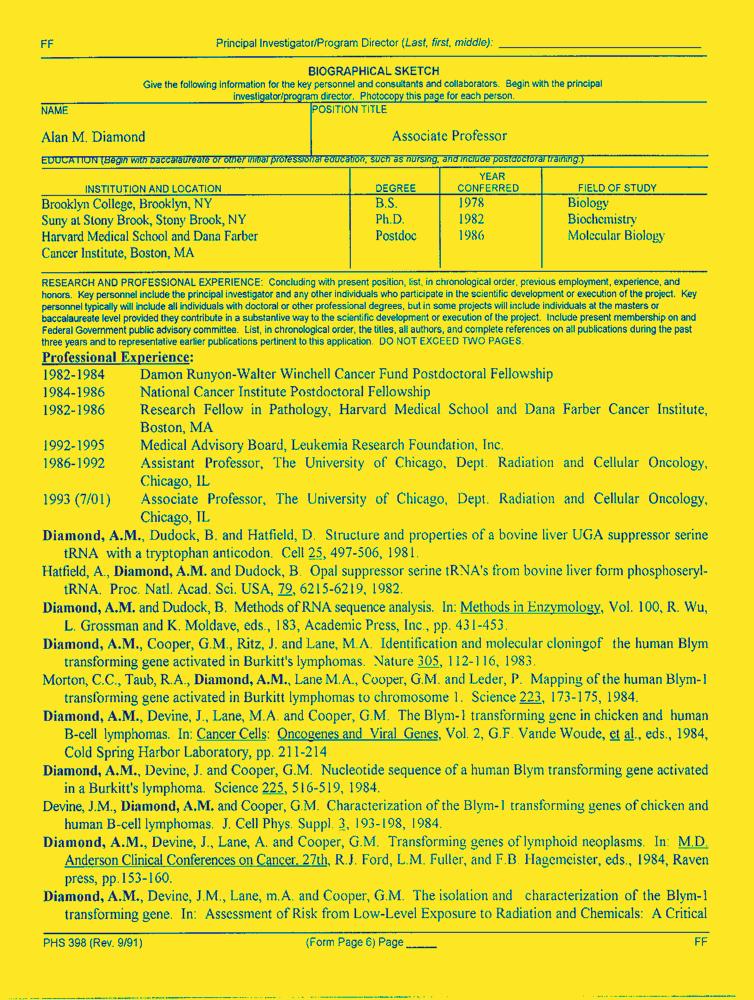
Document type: Resume-Doc